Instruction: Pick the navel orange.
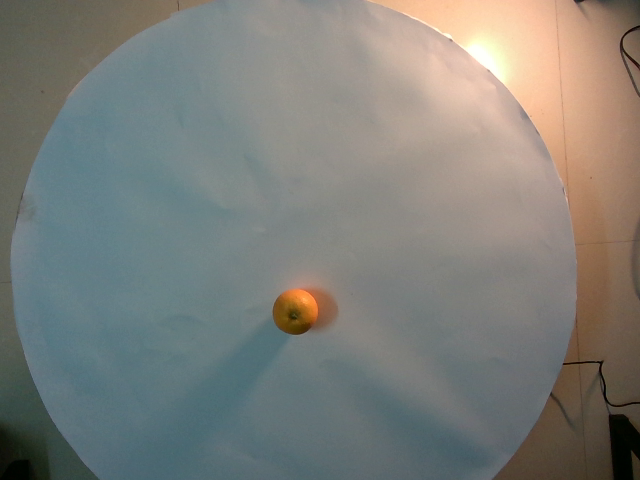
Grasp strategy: vertical